Question: What are the imaging findings?
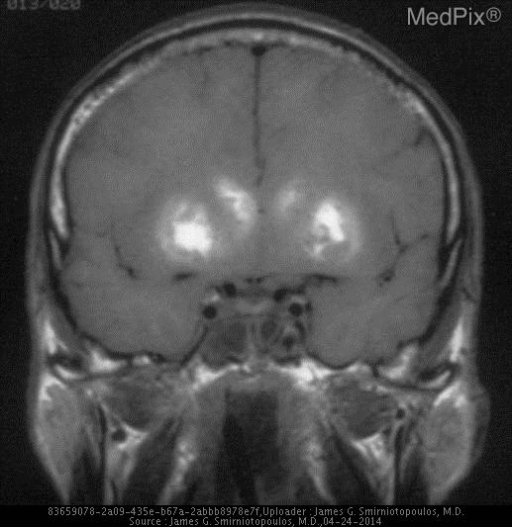
Answer: The imaging shows Bilateral abnormal hyperintensity in the lateral lenticular nuclei (putamen). There are bilateral abnormal hyperintensities in the lateral lenticular nuclei (putamen) and the caudate. The hyperintensity is related to methemoglogin from hemorrhage..